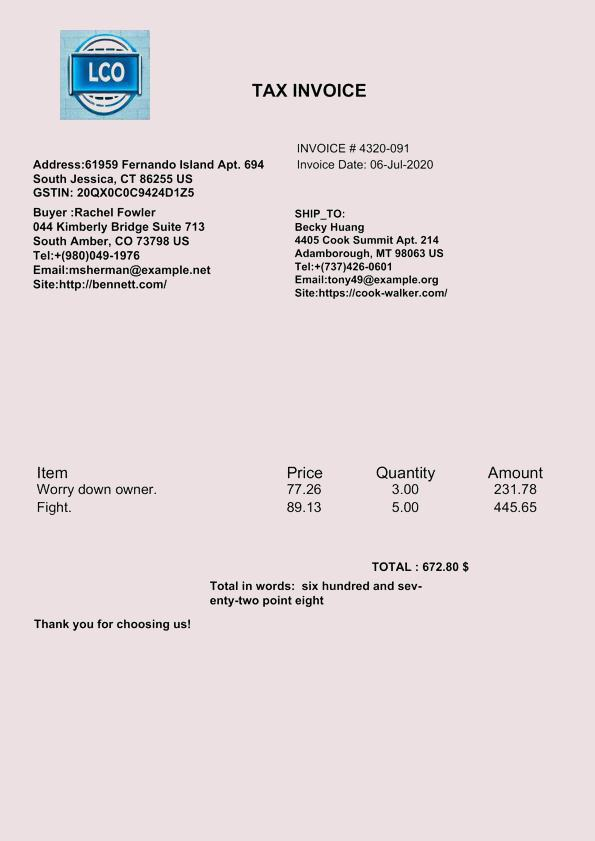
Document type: Invoice